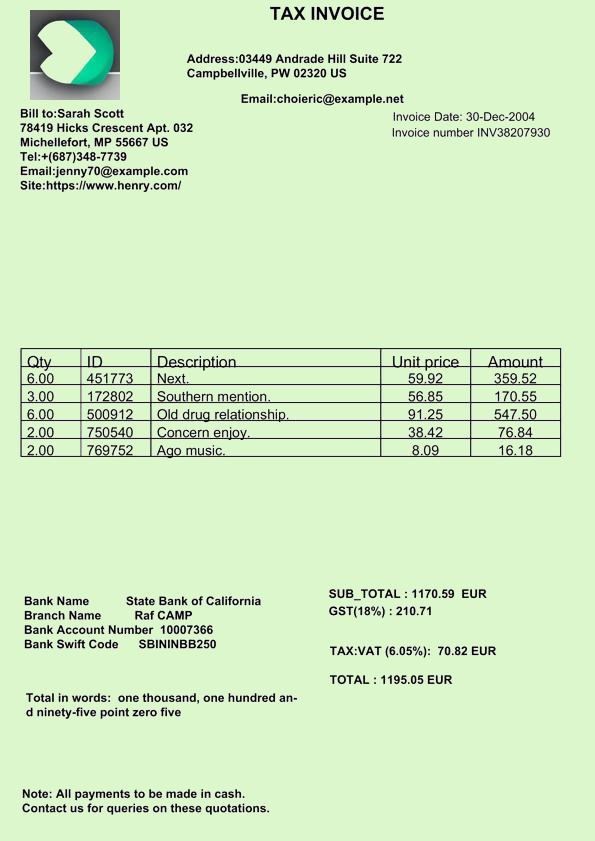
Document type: Invoice